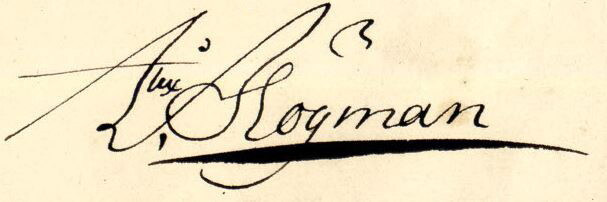
Signature of: alexander högman